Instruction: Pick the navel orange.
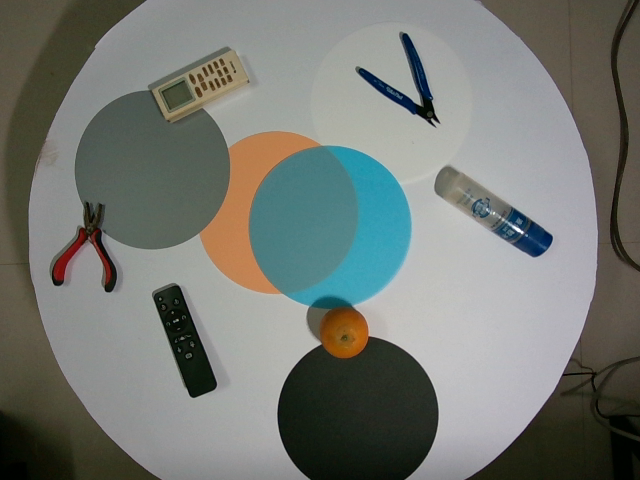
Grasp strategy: vertical